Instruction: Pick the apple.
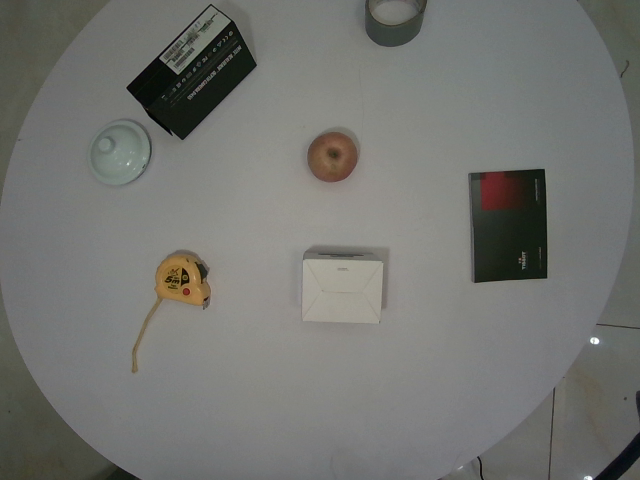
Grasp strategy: vertical